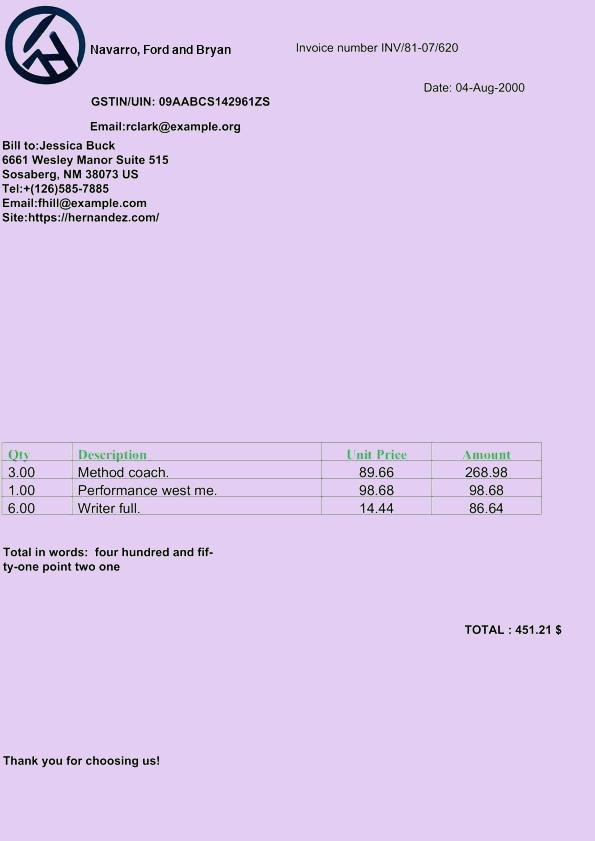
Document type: Invoice